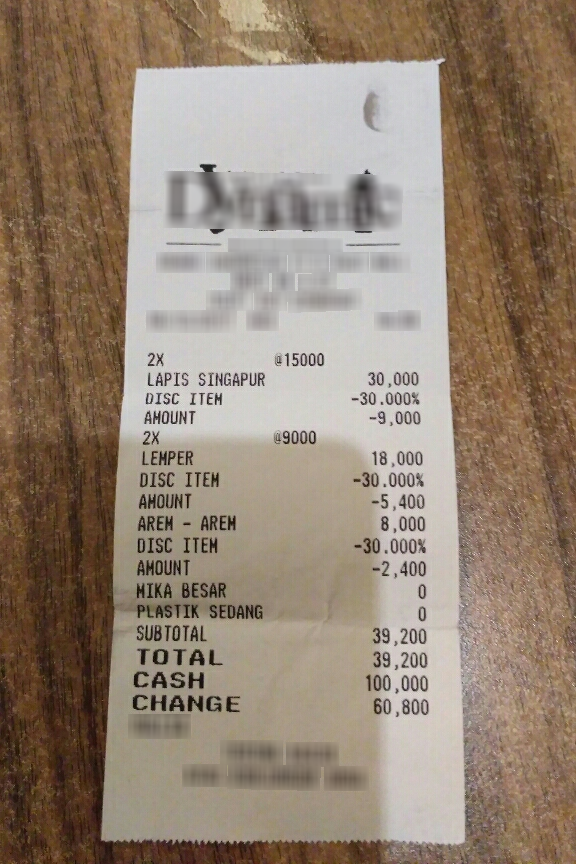
Number of items: 5
Subtotal: 39,200
Total: 39,200
OCR text regions:
text: 2X
text: LAPIS
text: SINGAPUR
text: @ 15000
text: DISC
text: ITEM
text: -30.000%
text: AMOUNT
text: -9,000
text: 30,000
text: TOTAL
text: 39,200
text: CASH
text: 100,000
text: CHANGE
text: 60,800
text: SUBTOTAL
text: 39,200
text: 2X
text: LEMPER
text: @9000
text: DISC
text: ITEM
text: -30.000%
text: AMOUNT
text: -5,400
text: 18,000
text: AREM
text: AREM
text: DISC
text: ITEM
text: -30.000%
text: AMOUNT
text: -2,400
text: 8,000
text: MIKA
text: BESAR
text: 0
text: PLASTIK
text: SEDANG
text: 0